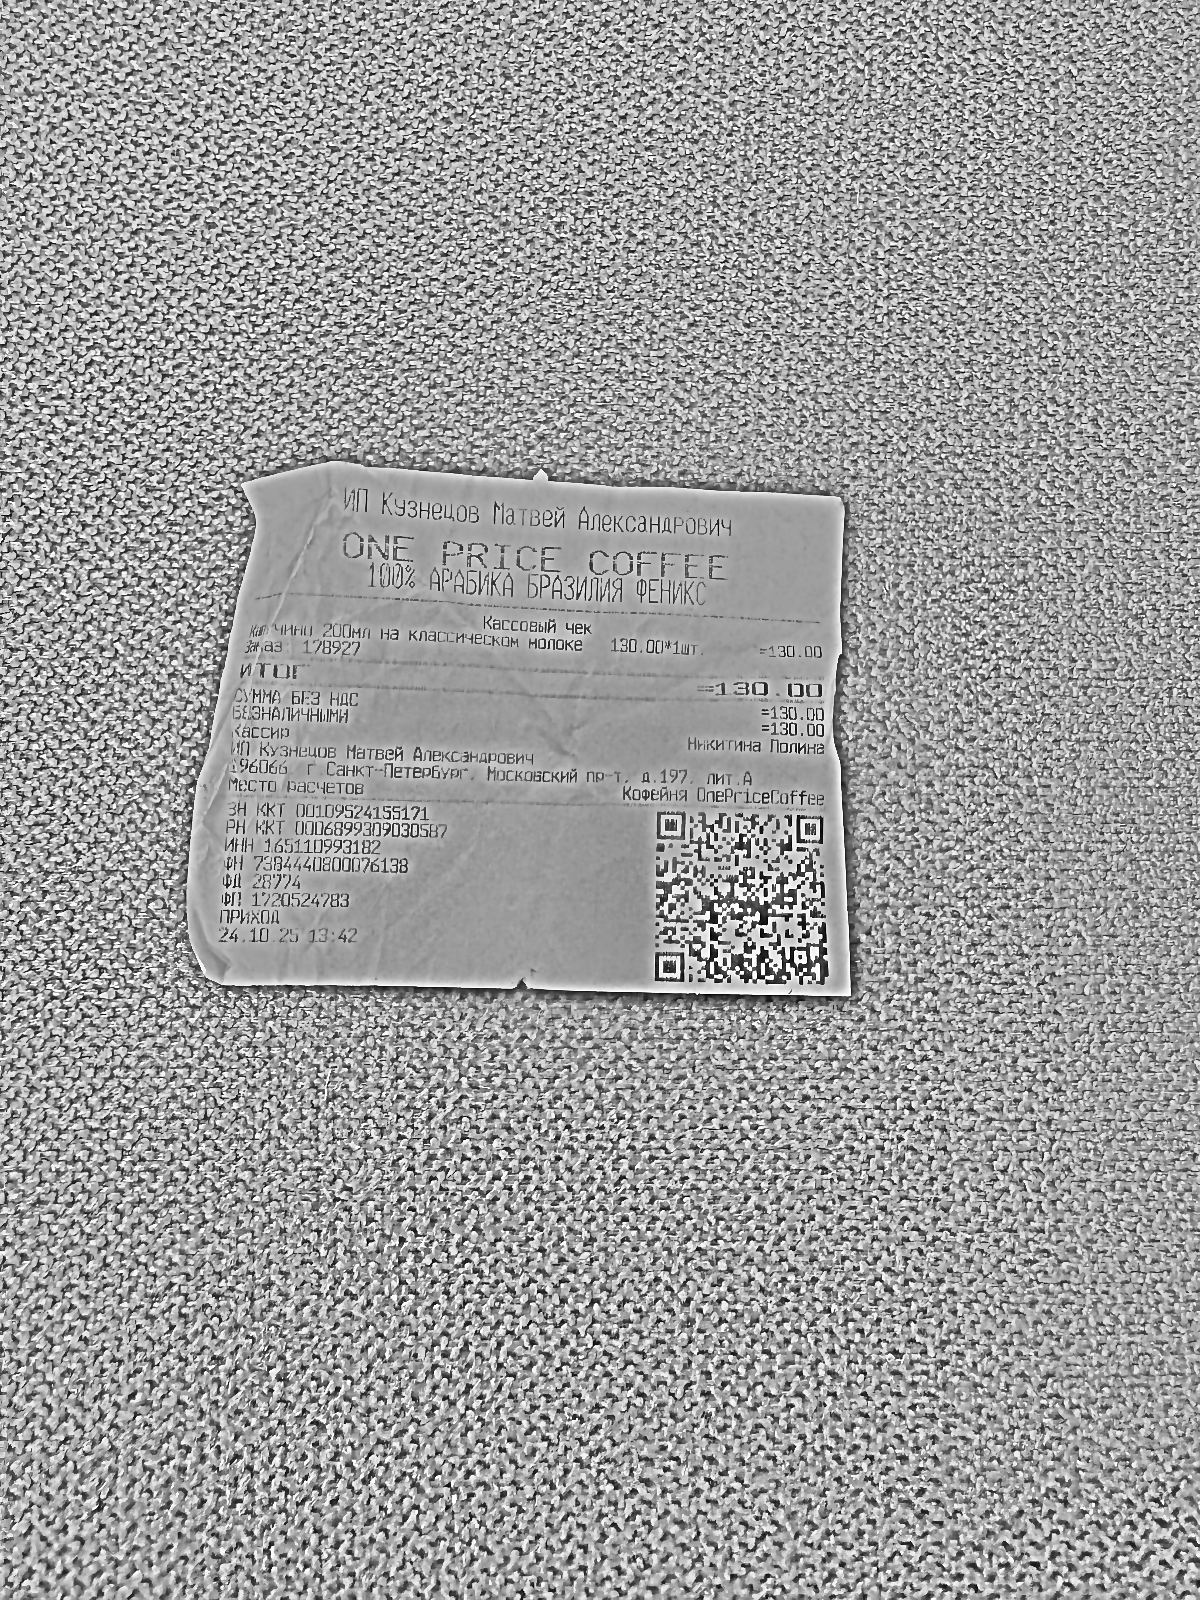
Продавец: ИП Кузнецов Матвей Александрович
ИНН: 165110993182
Дата: 24.10.25
Товары: Капучино 200мл на классическом молоке
Количество: 1
Цена: 130.00
Сумма: 130.00
Итого: 130.00